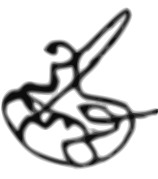
Signature of: george x of kartli